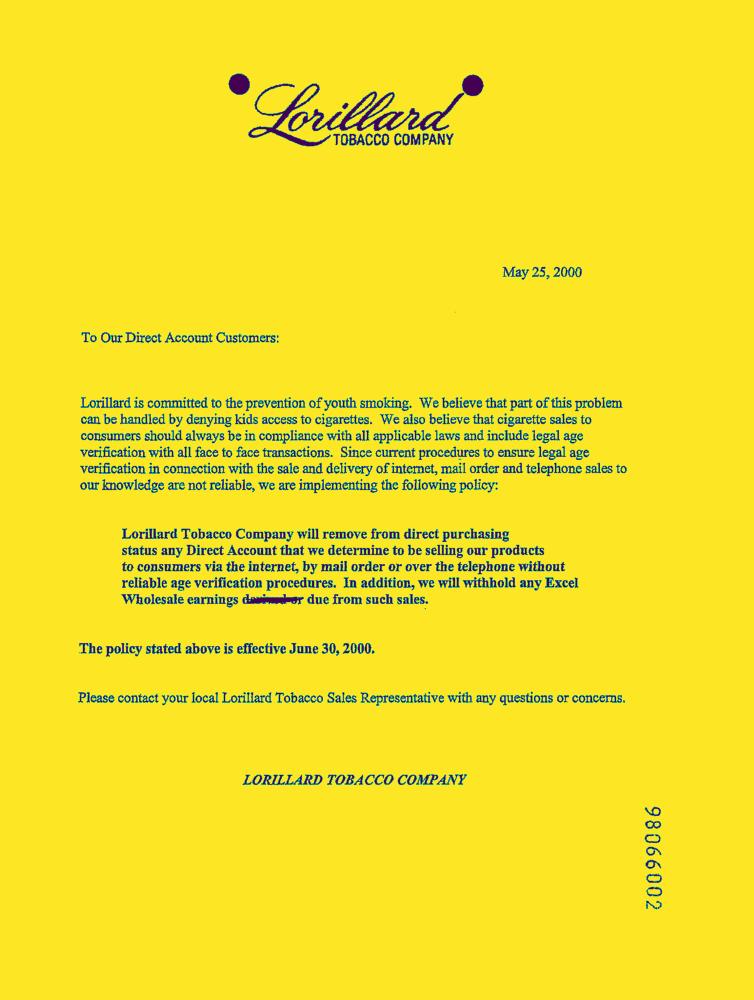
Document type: Letter-Doc